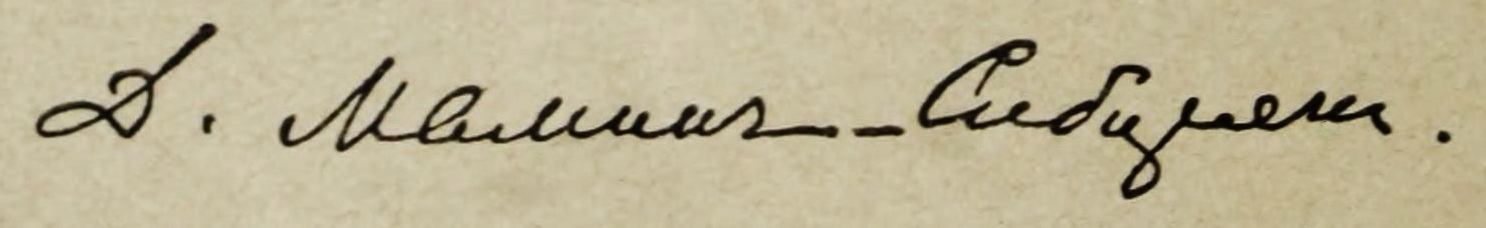
Signature of: dmitry mamin sibiryak